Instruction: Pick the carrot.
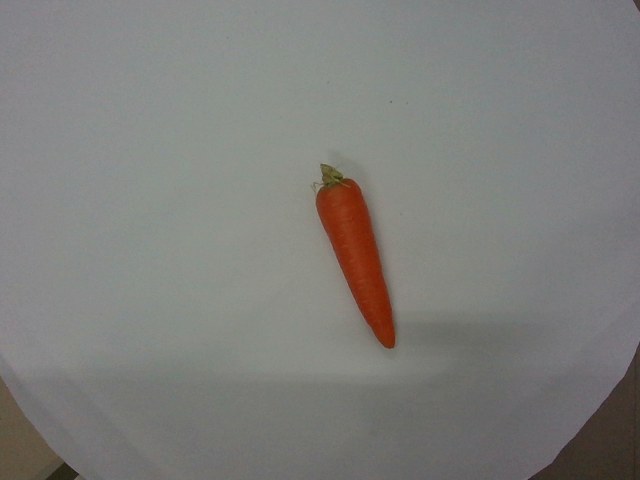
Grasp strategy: vertical